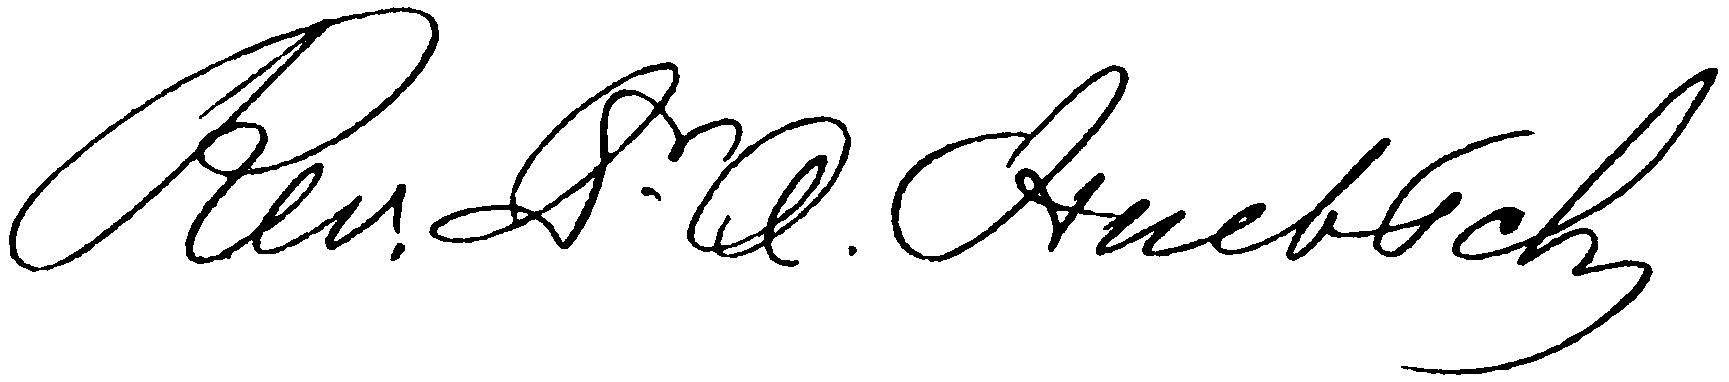
Signature of: adolph huebsch